Question: What was observed in the imaging?
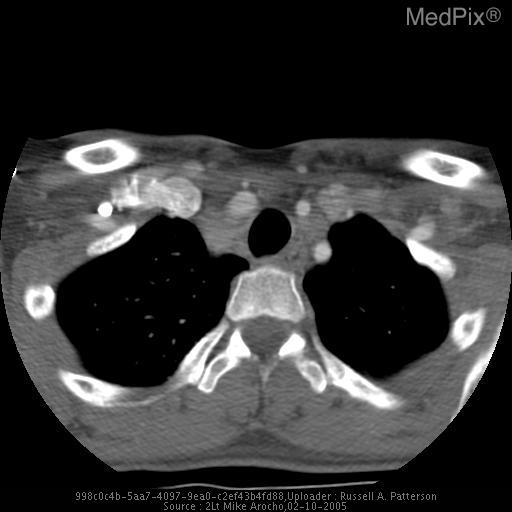
Answer: The imaging shows •  CXR: Enlargement of the right paratracheal stripe (8mm).
•  CT, neck:  2.4 x 2.4 cm mediastinal mass (enlarged lymph node) CT Slice Image (Axial)- enlarged lymph nodes in upper mediastinum.